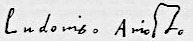
Signature of: ludovico ariosto